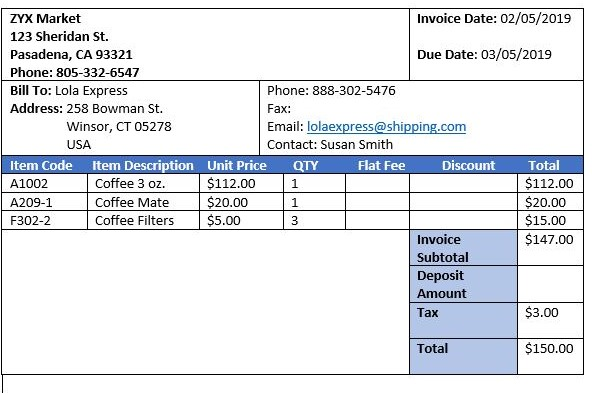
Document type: Invoice